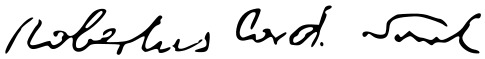
Signature of: robert sarah